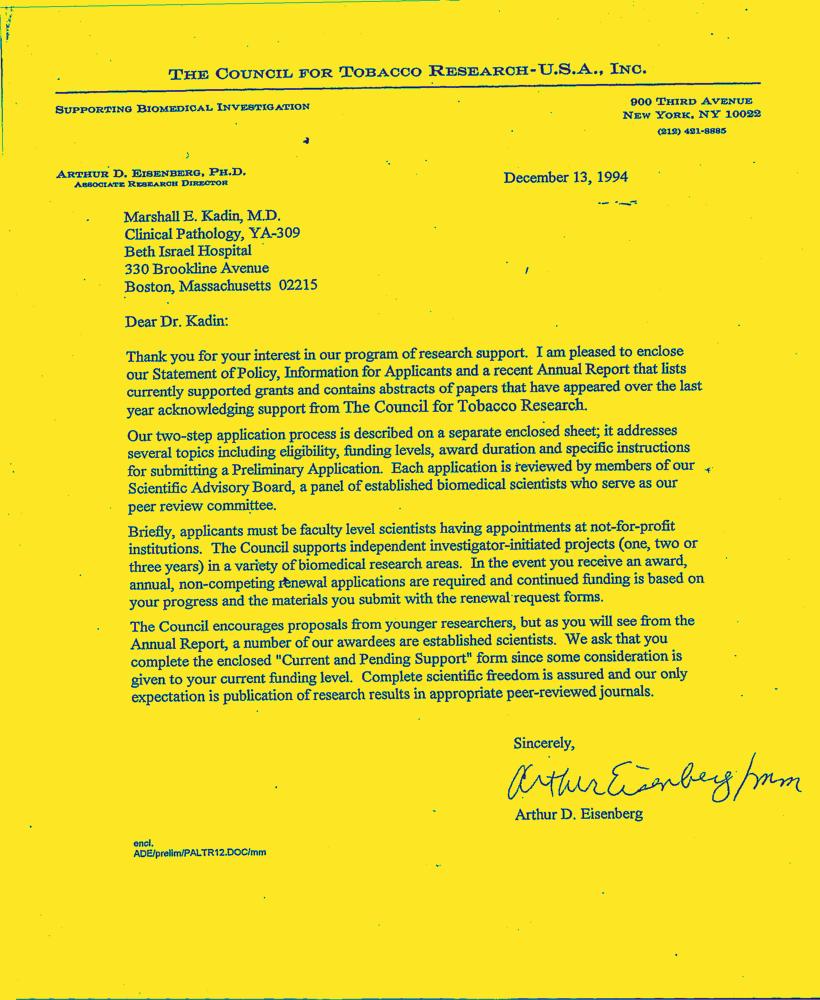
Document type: Letter-Doc